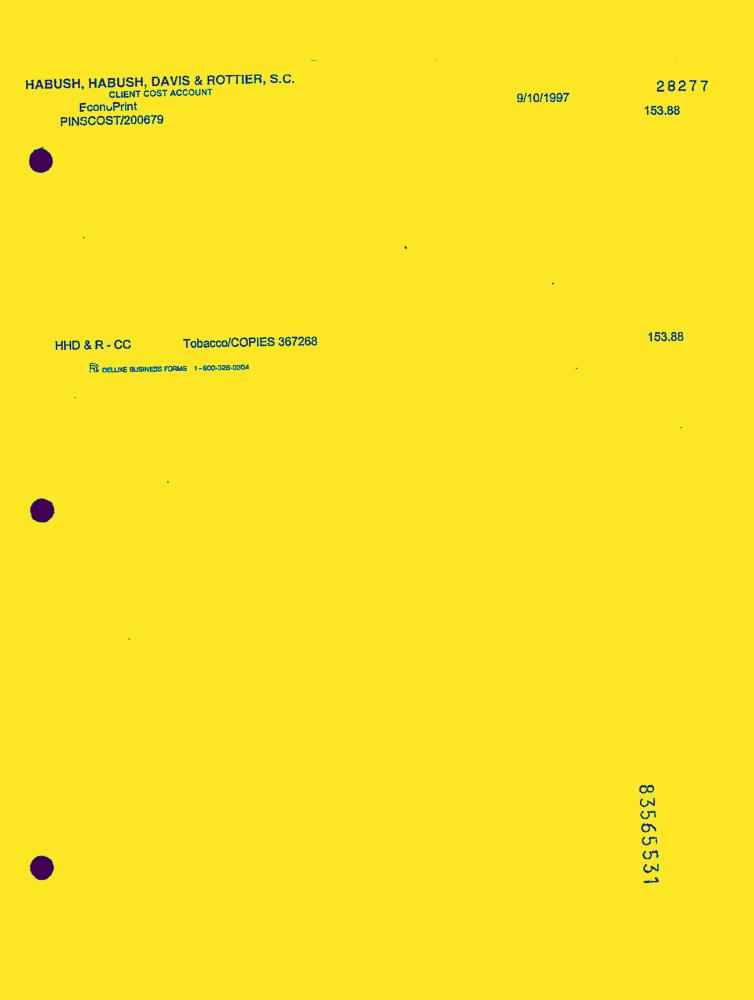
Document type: Invoice-Doc